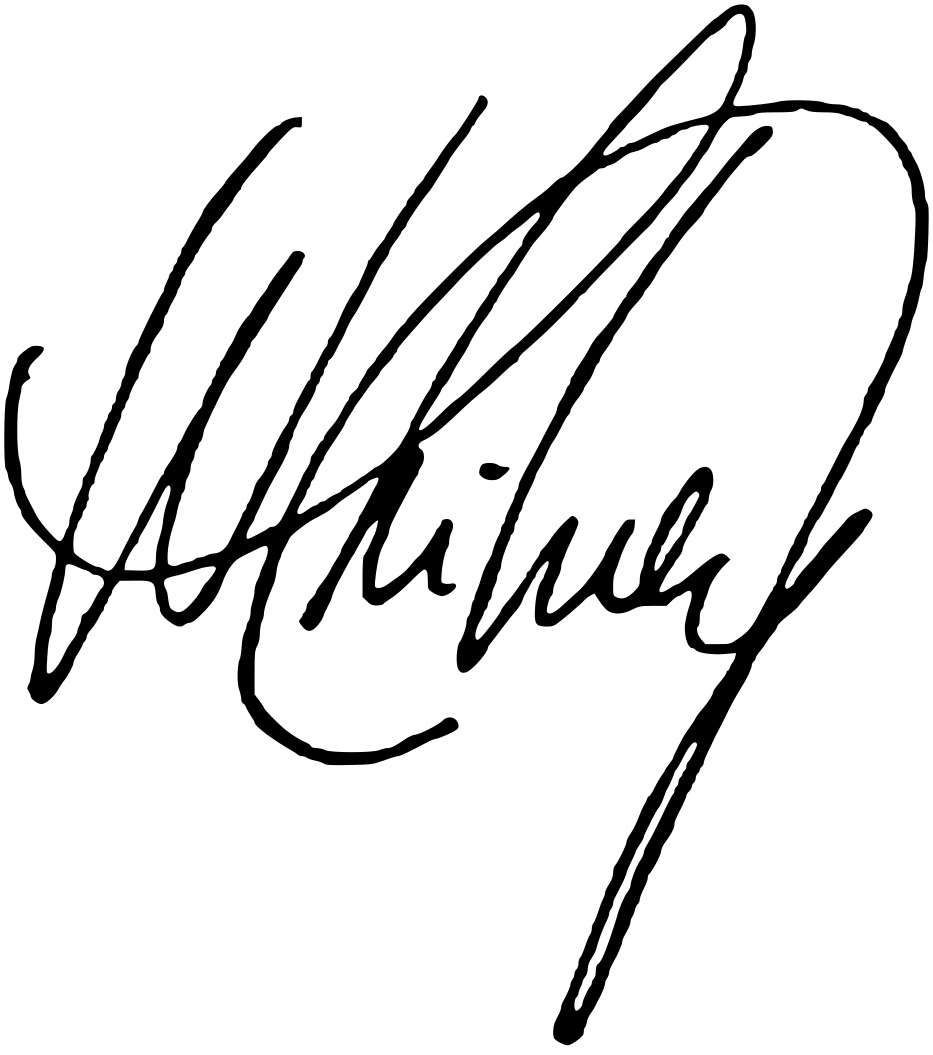
Signature of: whitney houston